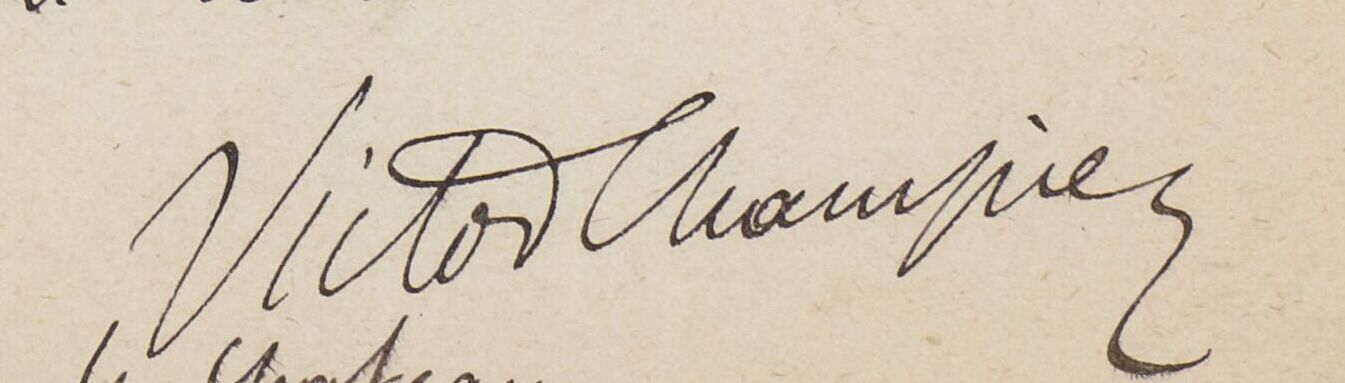
Signature of: victor champier